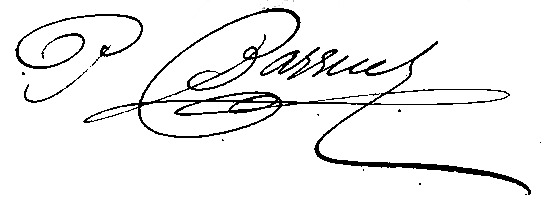
Signature of: paul auguste barruel